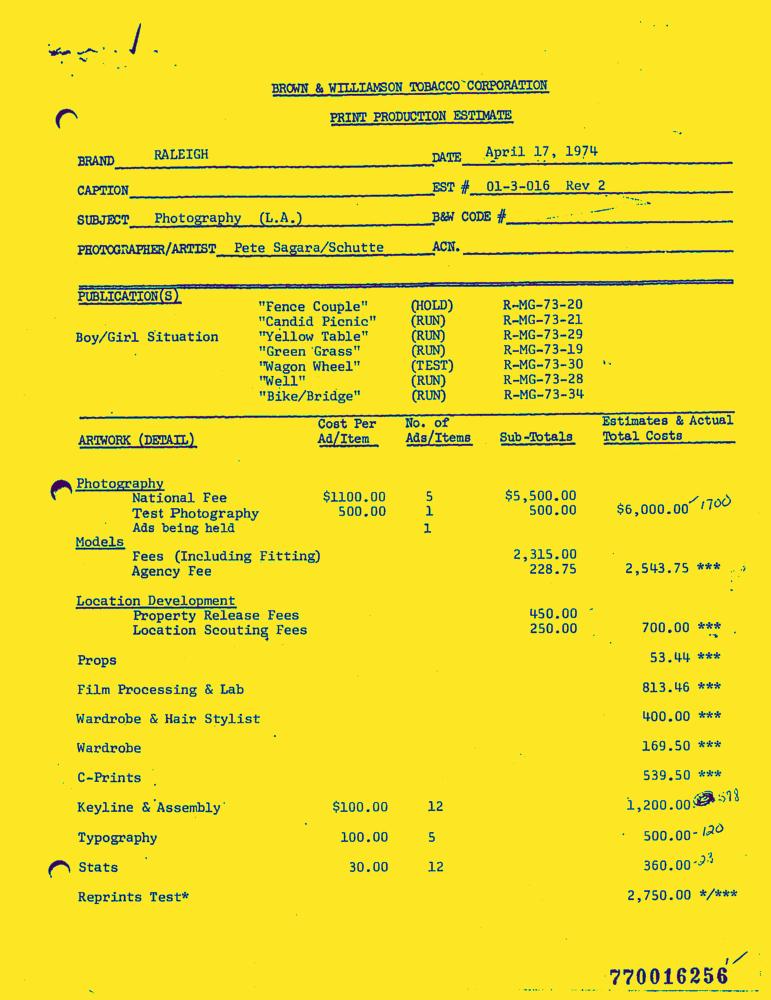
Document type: Invoice-Doc